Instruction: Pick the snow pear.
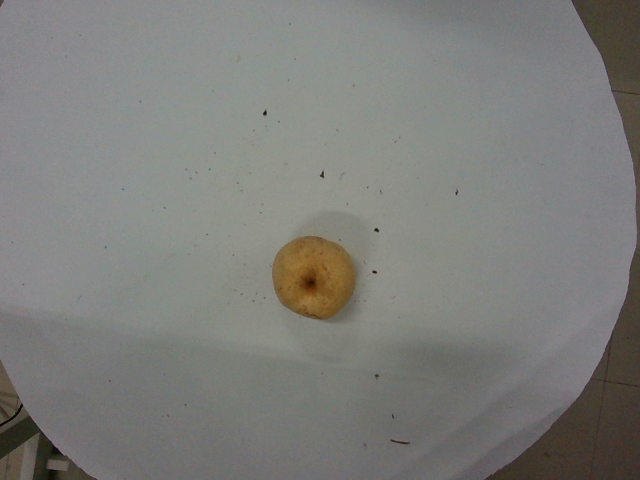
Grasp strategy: vertical